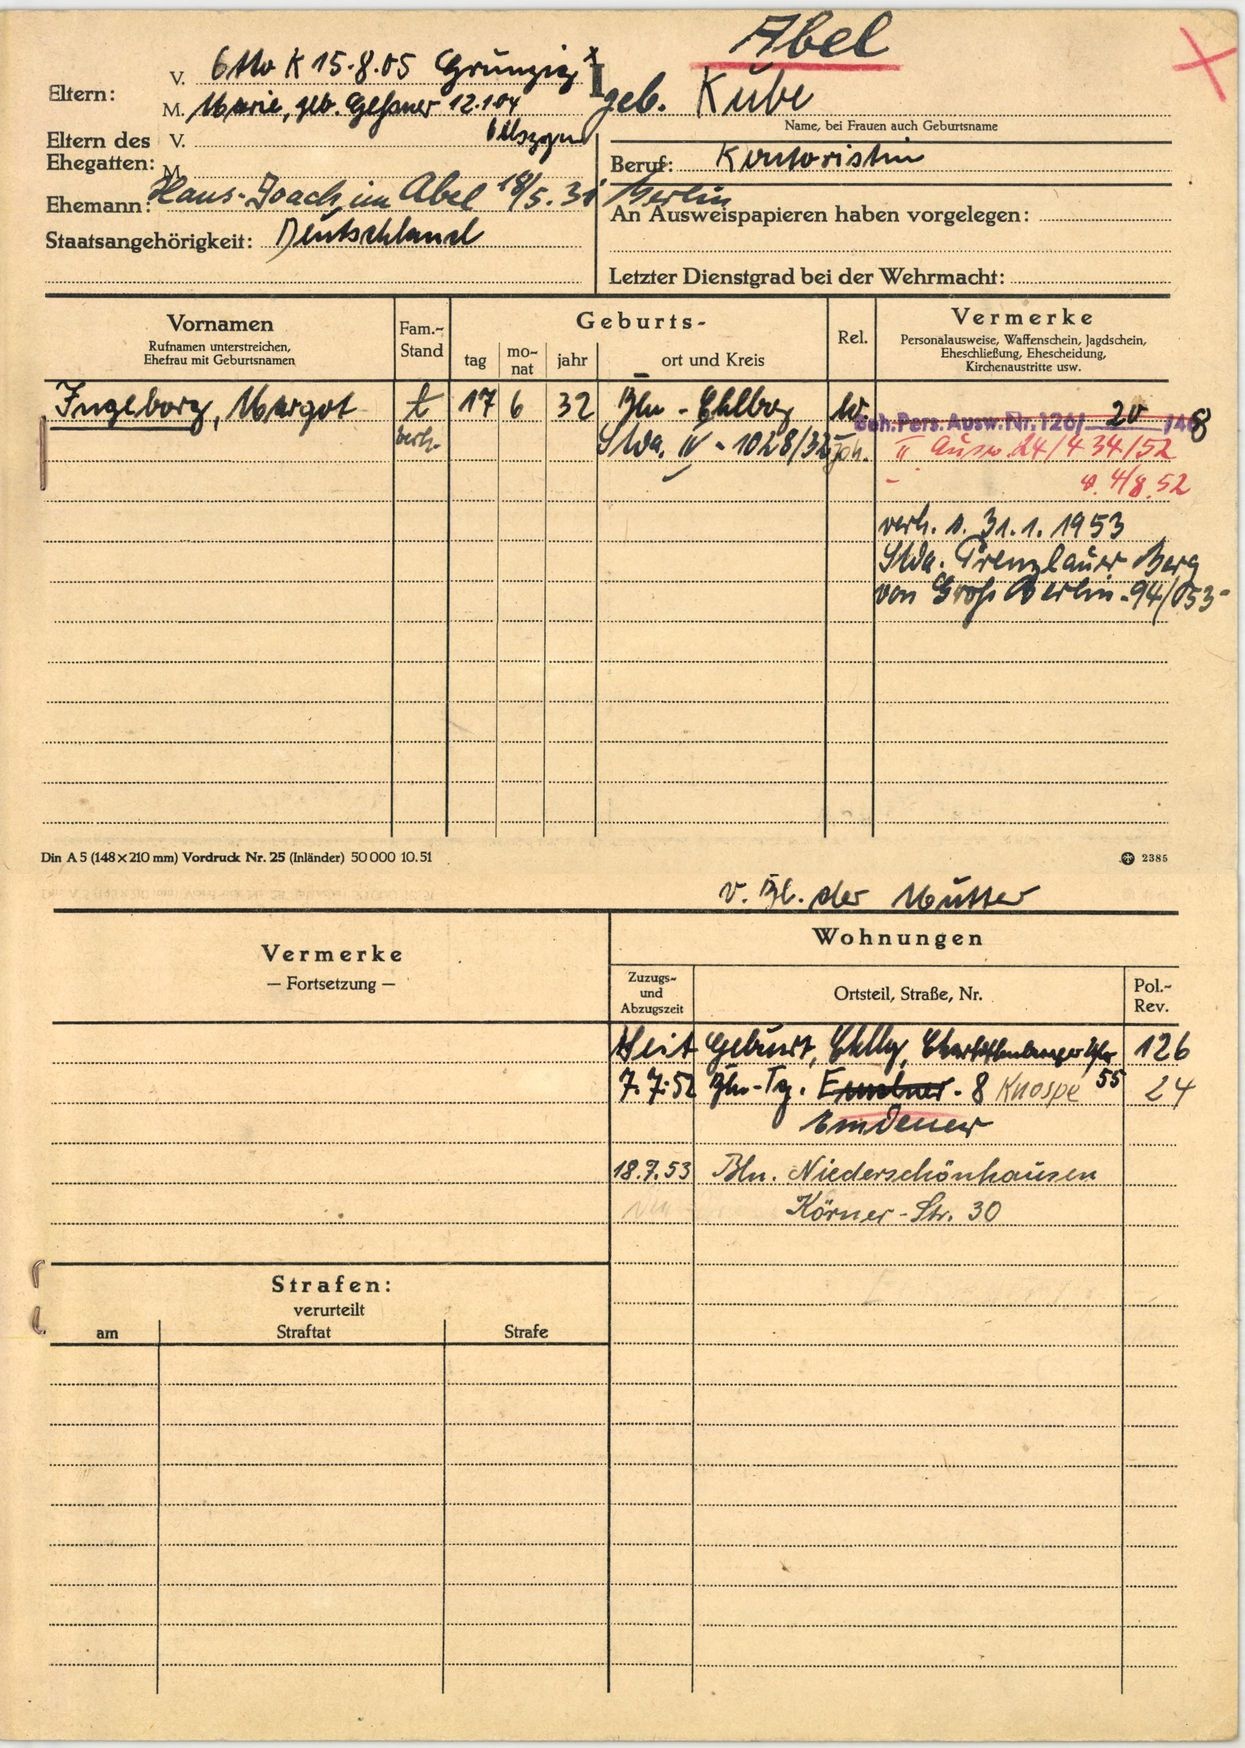
Abel

geb. Kube